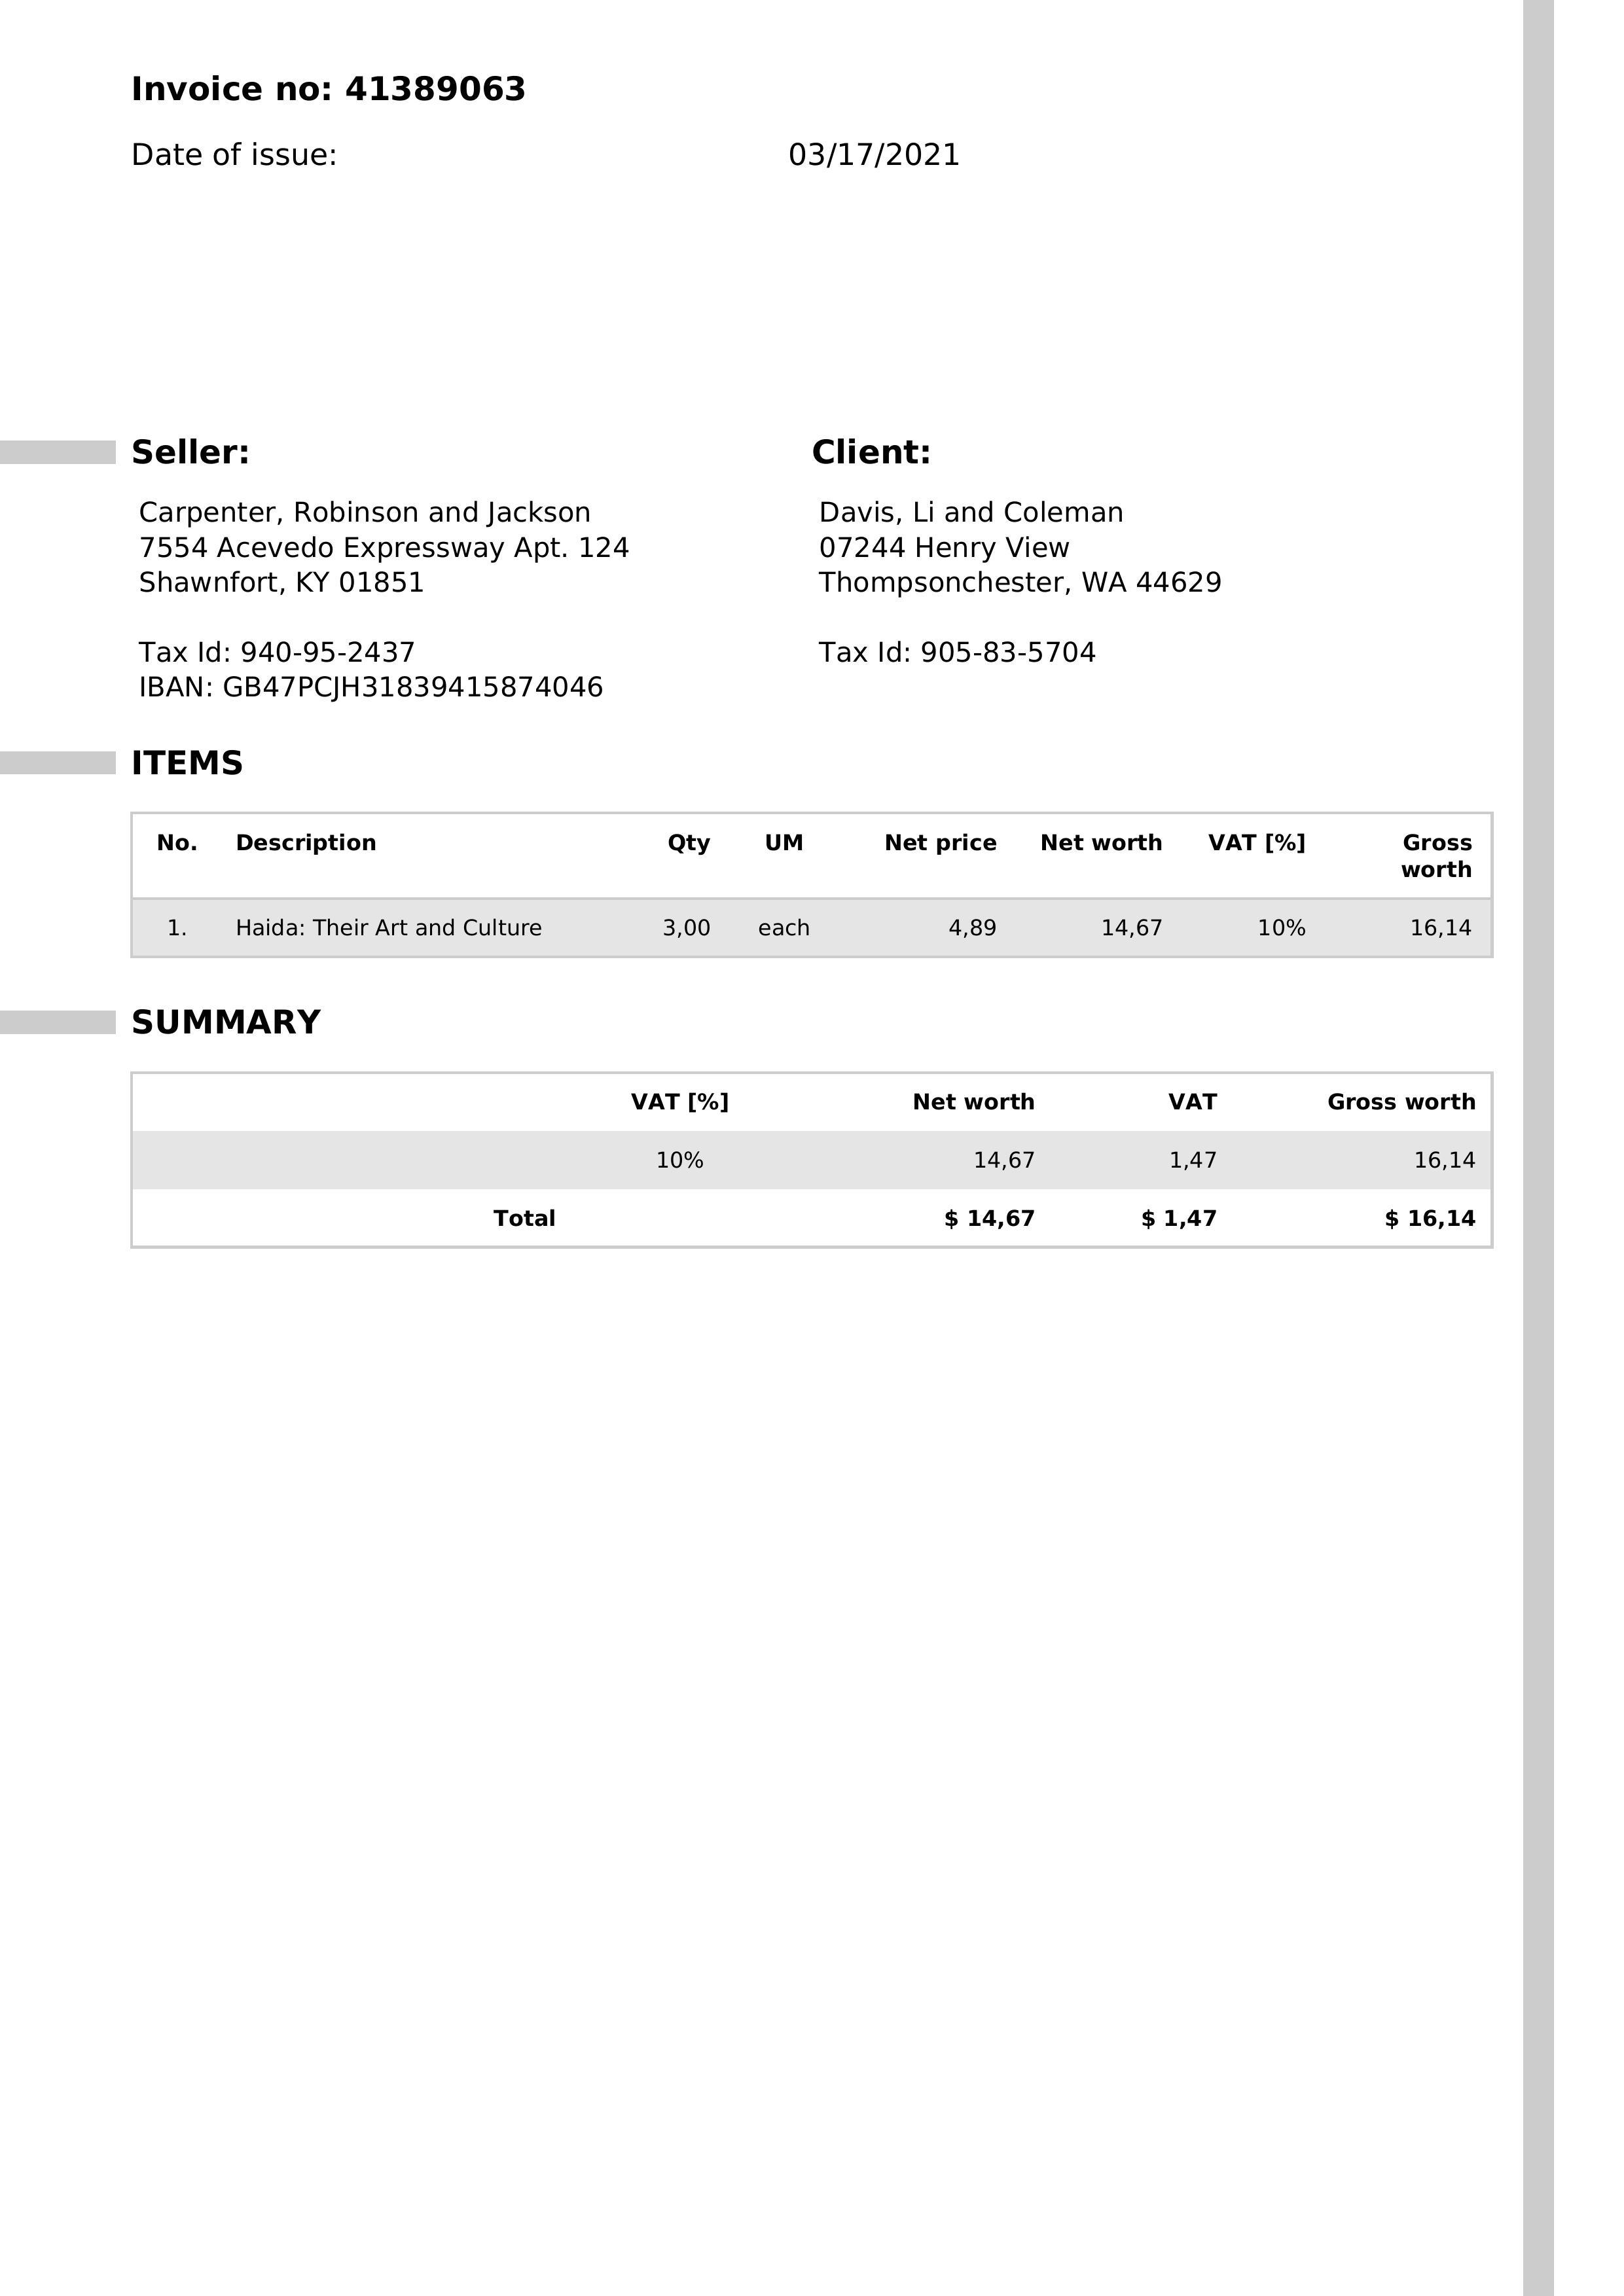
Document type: Invoice